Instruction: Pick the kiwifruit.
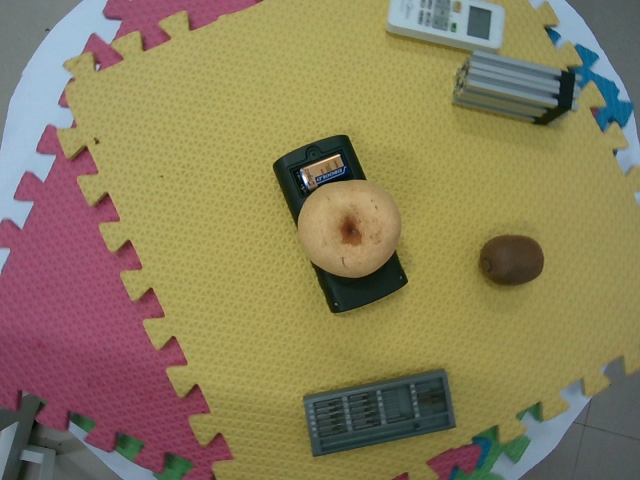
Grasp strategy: vertical